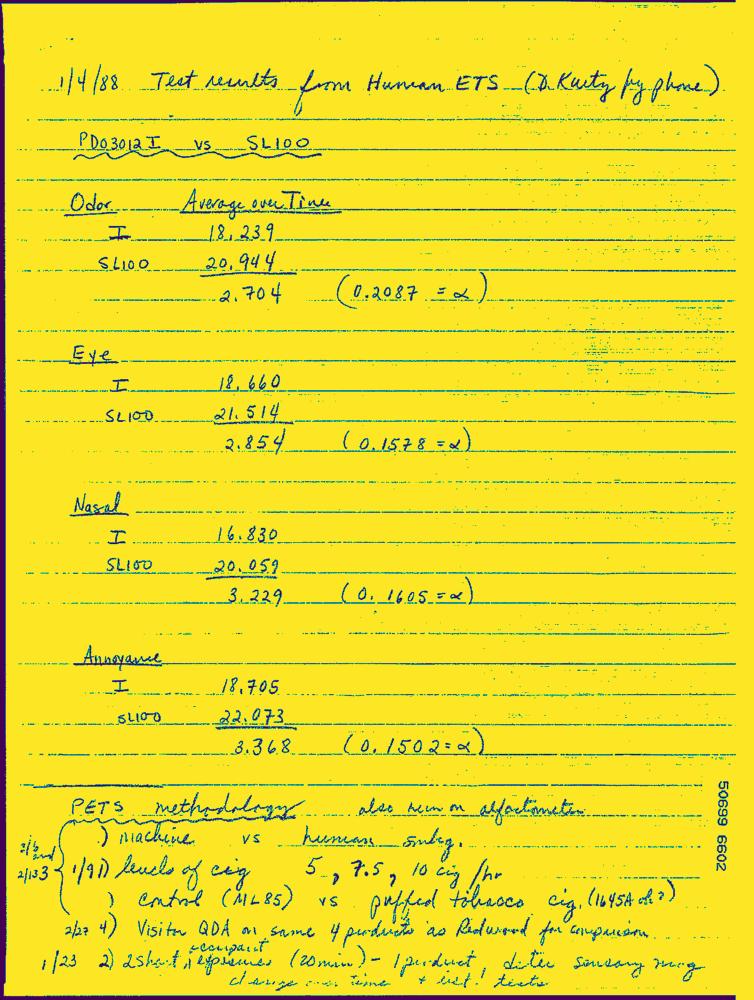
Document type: Hand-Written